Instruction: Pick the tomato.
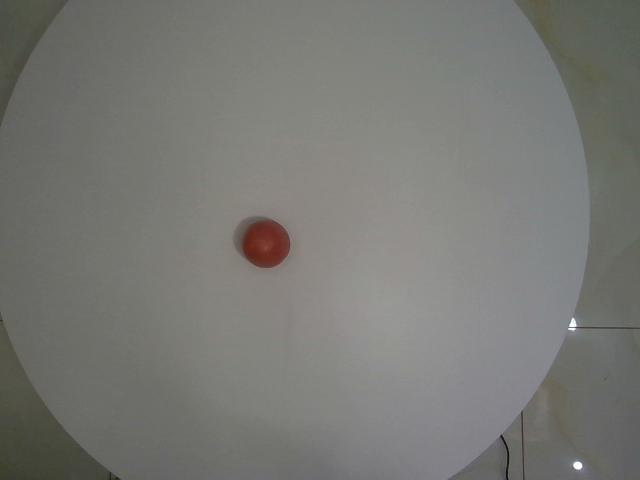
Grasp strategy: vertical